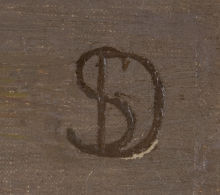
Signature of: sarah paxton ball dodson